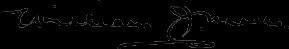
Signature of: william j mills